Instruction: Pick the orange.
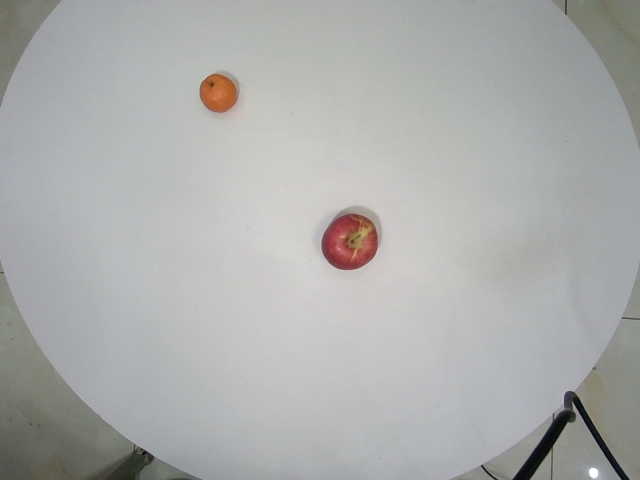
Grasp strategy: vertical